Question: What might the diagnosis be?
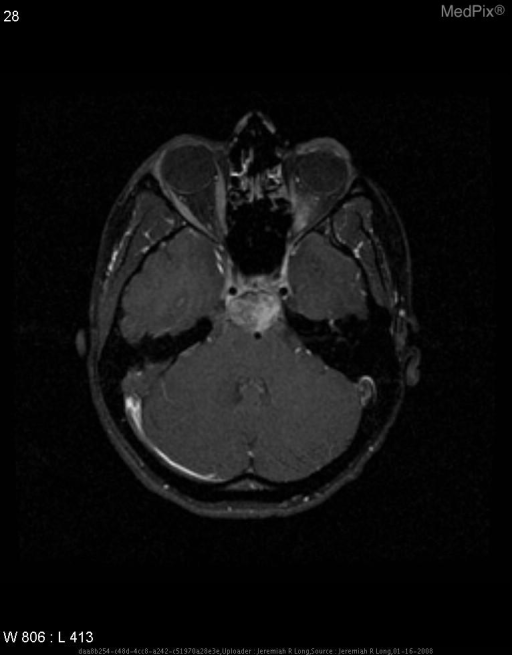
Answer: The possible diagnosis includes Chordoma
Metastatic disease
Multiple myeloma
Chondrosarcoma
Cholestatoma.